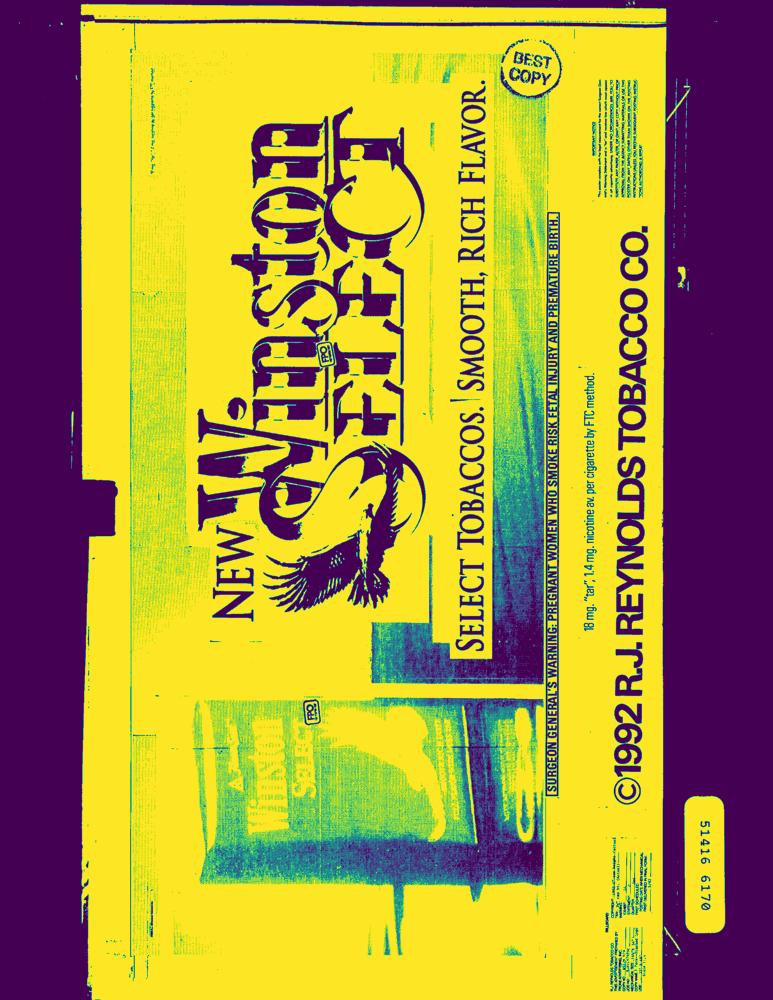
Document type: AD